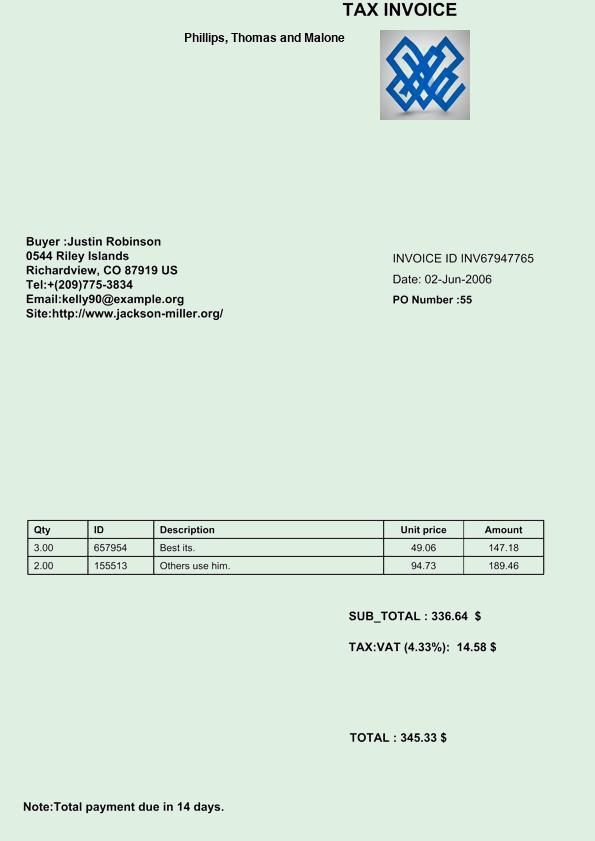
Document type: Invoice